Question: In what way does the history help explain the case?
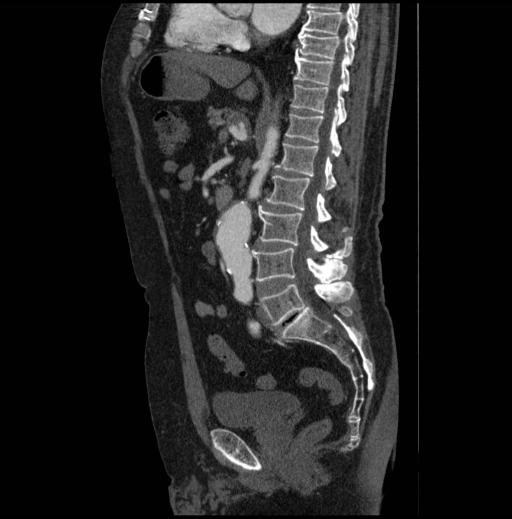
Answer: The patient's history of A 75-year-old white man with a history of smoking and mid-abdomen pain. is key in understanding the case.